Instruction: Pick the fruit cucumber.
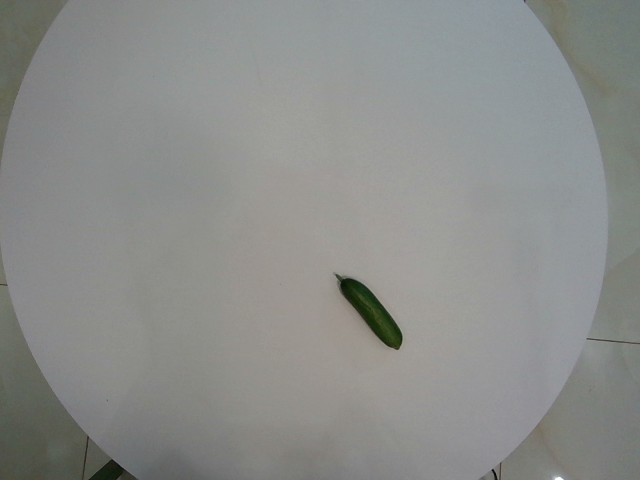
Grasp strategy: vertical